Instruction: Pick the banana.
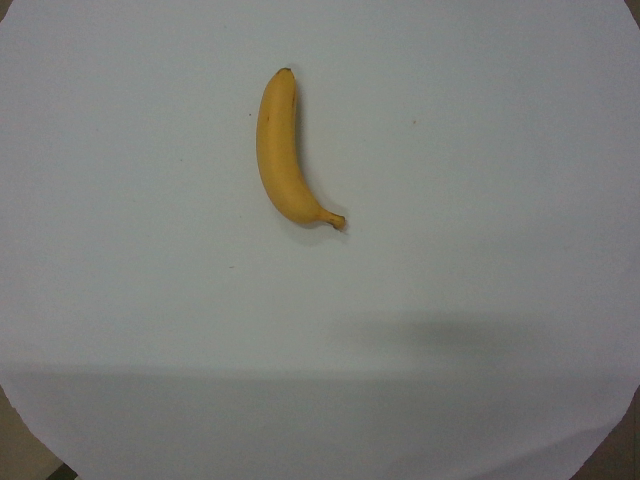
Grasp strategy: vertical